Extract the amount written in words, the amount in digits, the name of the payee, the date on the cheque, and the bank's name from the image.
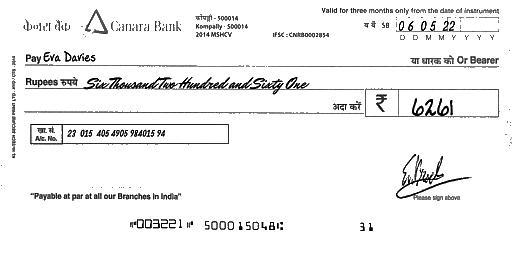
amt_in_words: Six Thousand Two Hundred and Sixty One
amt_in_figures: 6261
payee_name: Eva Davies
bank_name: Canara Bank
cheque_date: 06/05/22